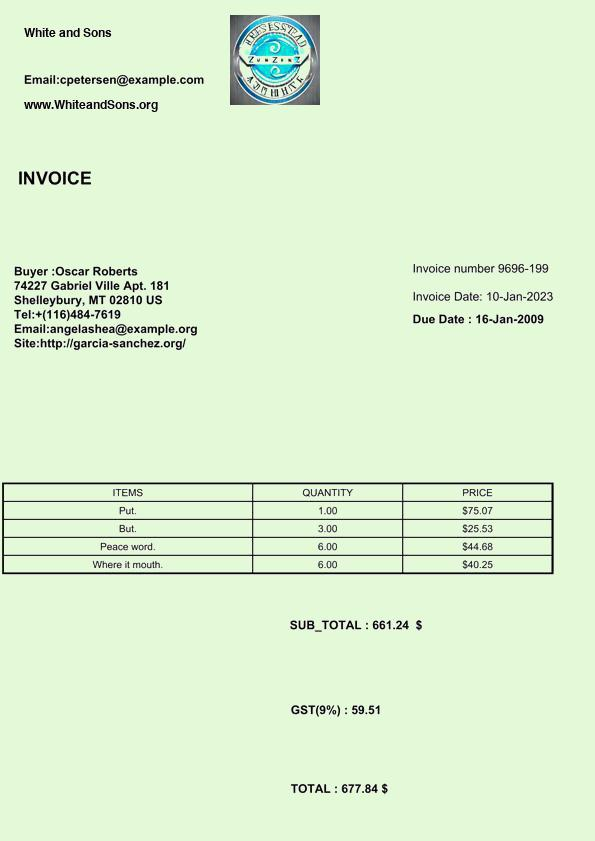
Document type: Invoice